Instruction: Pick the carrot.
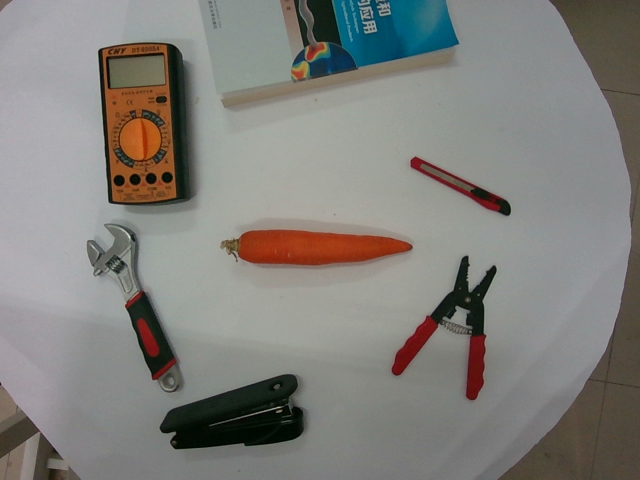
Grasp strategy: vertical